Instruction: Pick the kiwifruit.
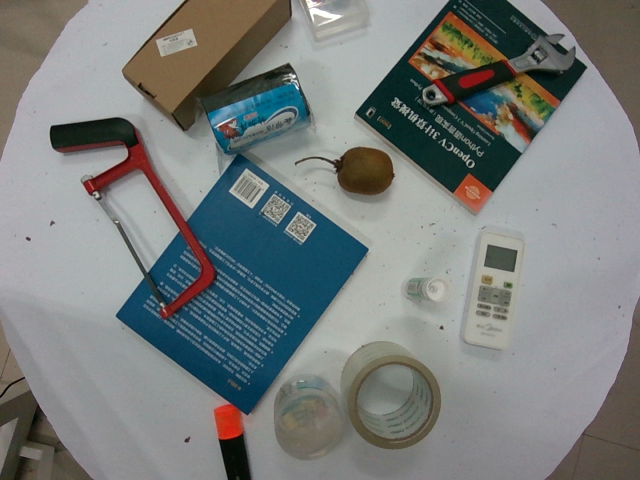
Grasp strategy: vertical